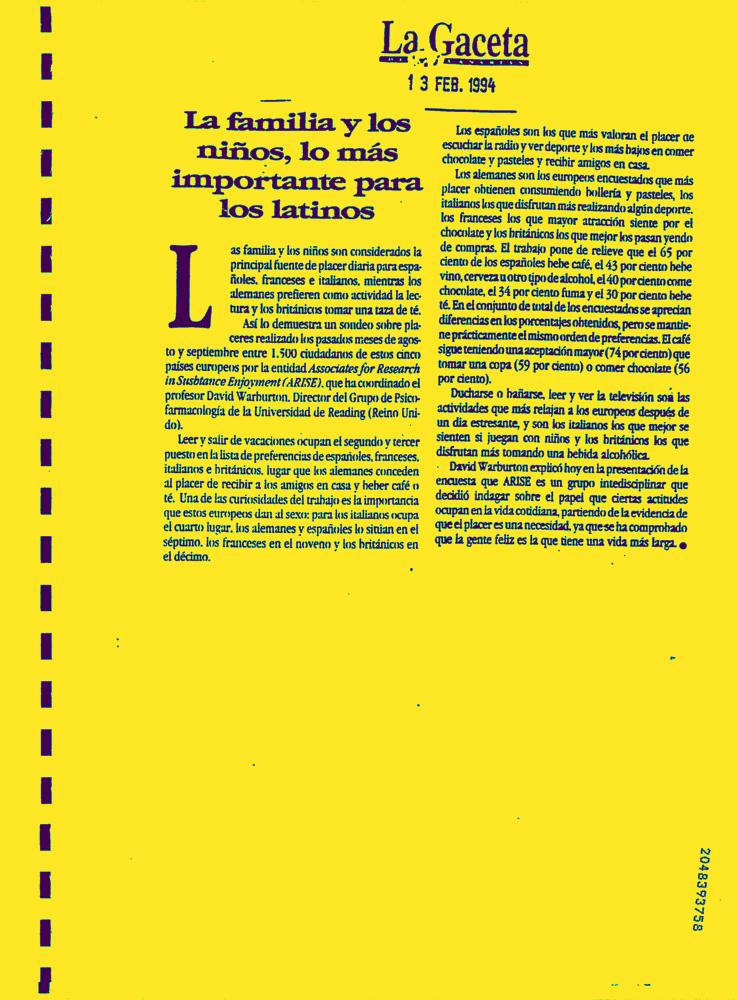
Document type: News-Article